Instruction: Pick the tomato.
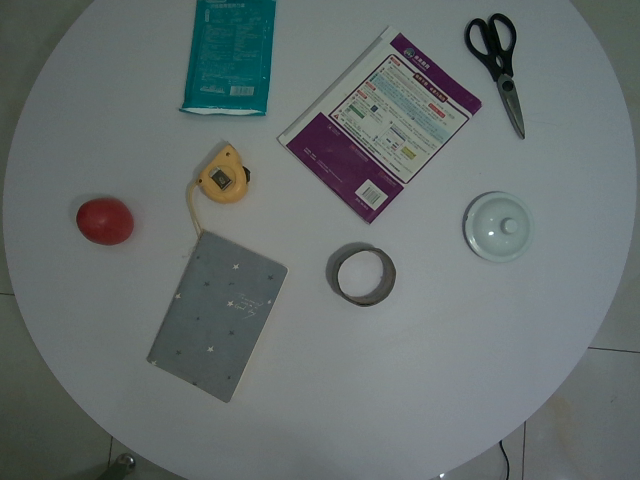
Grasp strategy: vertical